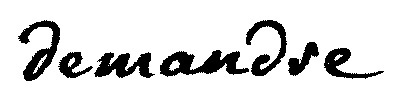
Signature of: jean baptiste demandre